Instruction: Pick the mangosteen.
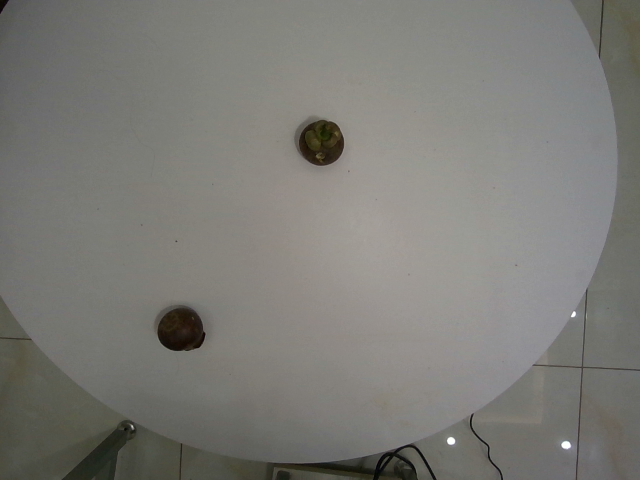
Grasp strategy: vertical